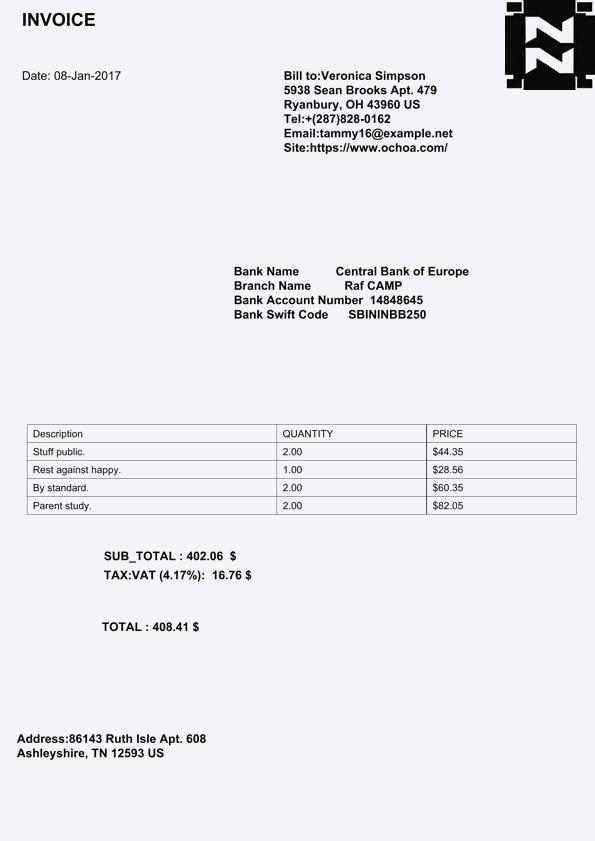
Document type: Invoice